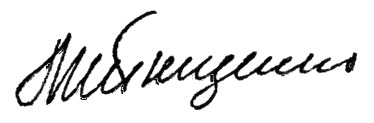
Signature of: marat tishchenko